Question: Explain the disease:
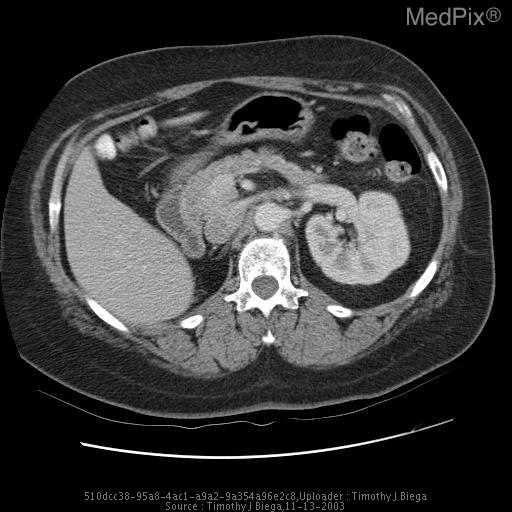
Answer: The disease is discussed as: Renal Agenesis: True renal agenesis is defined as the complete congenital absence of renal tissue.  Acquired forms of agenesis are characterized by the development of renal tissue which atrophies either during development or during childhood.

Incidence: between 1:500 and 1:1500 births

Etiology: Failure of formation of the ureteral bud or because of an inherent deficiency of the metanephric blastema [in this case, partial development of the ureter may be present].

Imaging studies: In true agenesis, a hemitrigone is found in the bladder on cystoscopy.  No renal artery is present.  The colon occupies the renal fossa on the affected side, and this may suggest the diagnosis on plain films or barium enema.

Associated anomalies: The ipsilateral adrenal gland is absent in
8-10% of cases.  Some investigators report a twofold increase in the incidence of congenital anomalies of the contralateral kidney.  Associated genital abnormalities in males may include cysts of the ipsilateral seminal vesicle, absence of the ipsilateral vas deferens, hypoplasia or agenesis of the testicle, and hypospadias.  In females, unicornuate or bicornuate uterus, absence or hypoplasia of the uterus, and absence or aplasia of the vagina (Rokitansky-Kuster-Hauser syndrome) may be present.

Bilateral renal agenesis: This is extremely rare and is incompatible with life.  Males are affected in three-fourths of cases.  Infants demonstrate characteristic features of Potter's syndrome including low-set ears and a prominent palpebral fold.

Supernumerary kidney: Extremely rare.  Cleavage of the metanephric blastema has been suggested as the cause.  Most supernumerary kidneys are caudally placed and are hypoplastic.  A separate collecting system is generally present.